Question: What do the imaging results show?
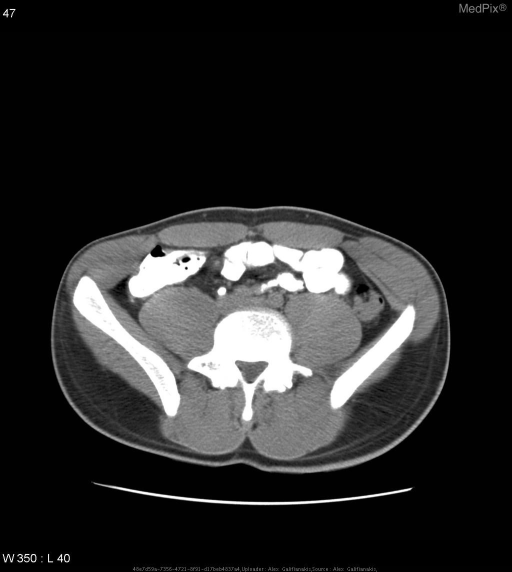
Answer: The imaging shows CT demonstrates homogeneous density of thickened bowel wall with intestinal lumen surrounded by edematous mucosa.  The distal jejunum and terminal ileum were involve.  Intervening segments of bowel were unremarkable.
Subsequent colonoscopy demonstrated nodularity within the terminal ileum.
Small bowel follow through revealed delayed transit time with persistent narrowing and thickening of the distal jejunum and terminal ileum. CT demonstrates homogeneous density of thickened bowel wall with intestinal lumen surrounded by edematous mucosa..